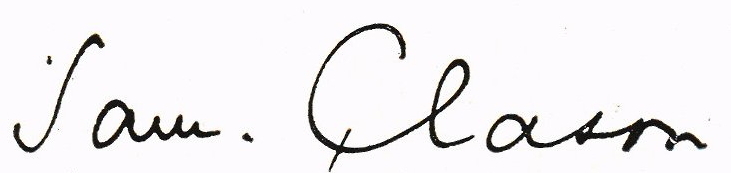
Signature of: samuel clason